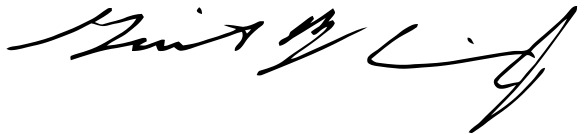
Signature of: gil cisneros